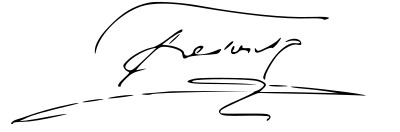
Signature of: frederik ix of denmark